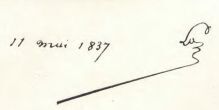
Signature of: bernard lorentz